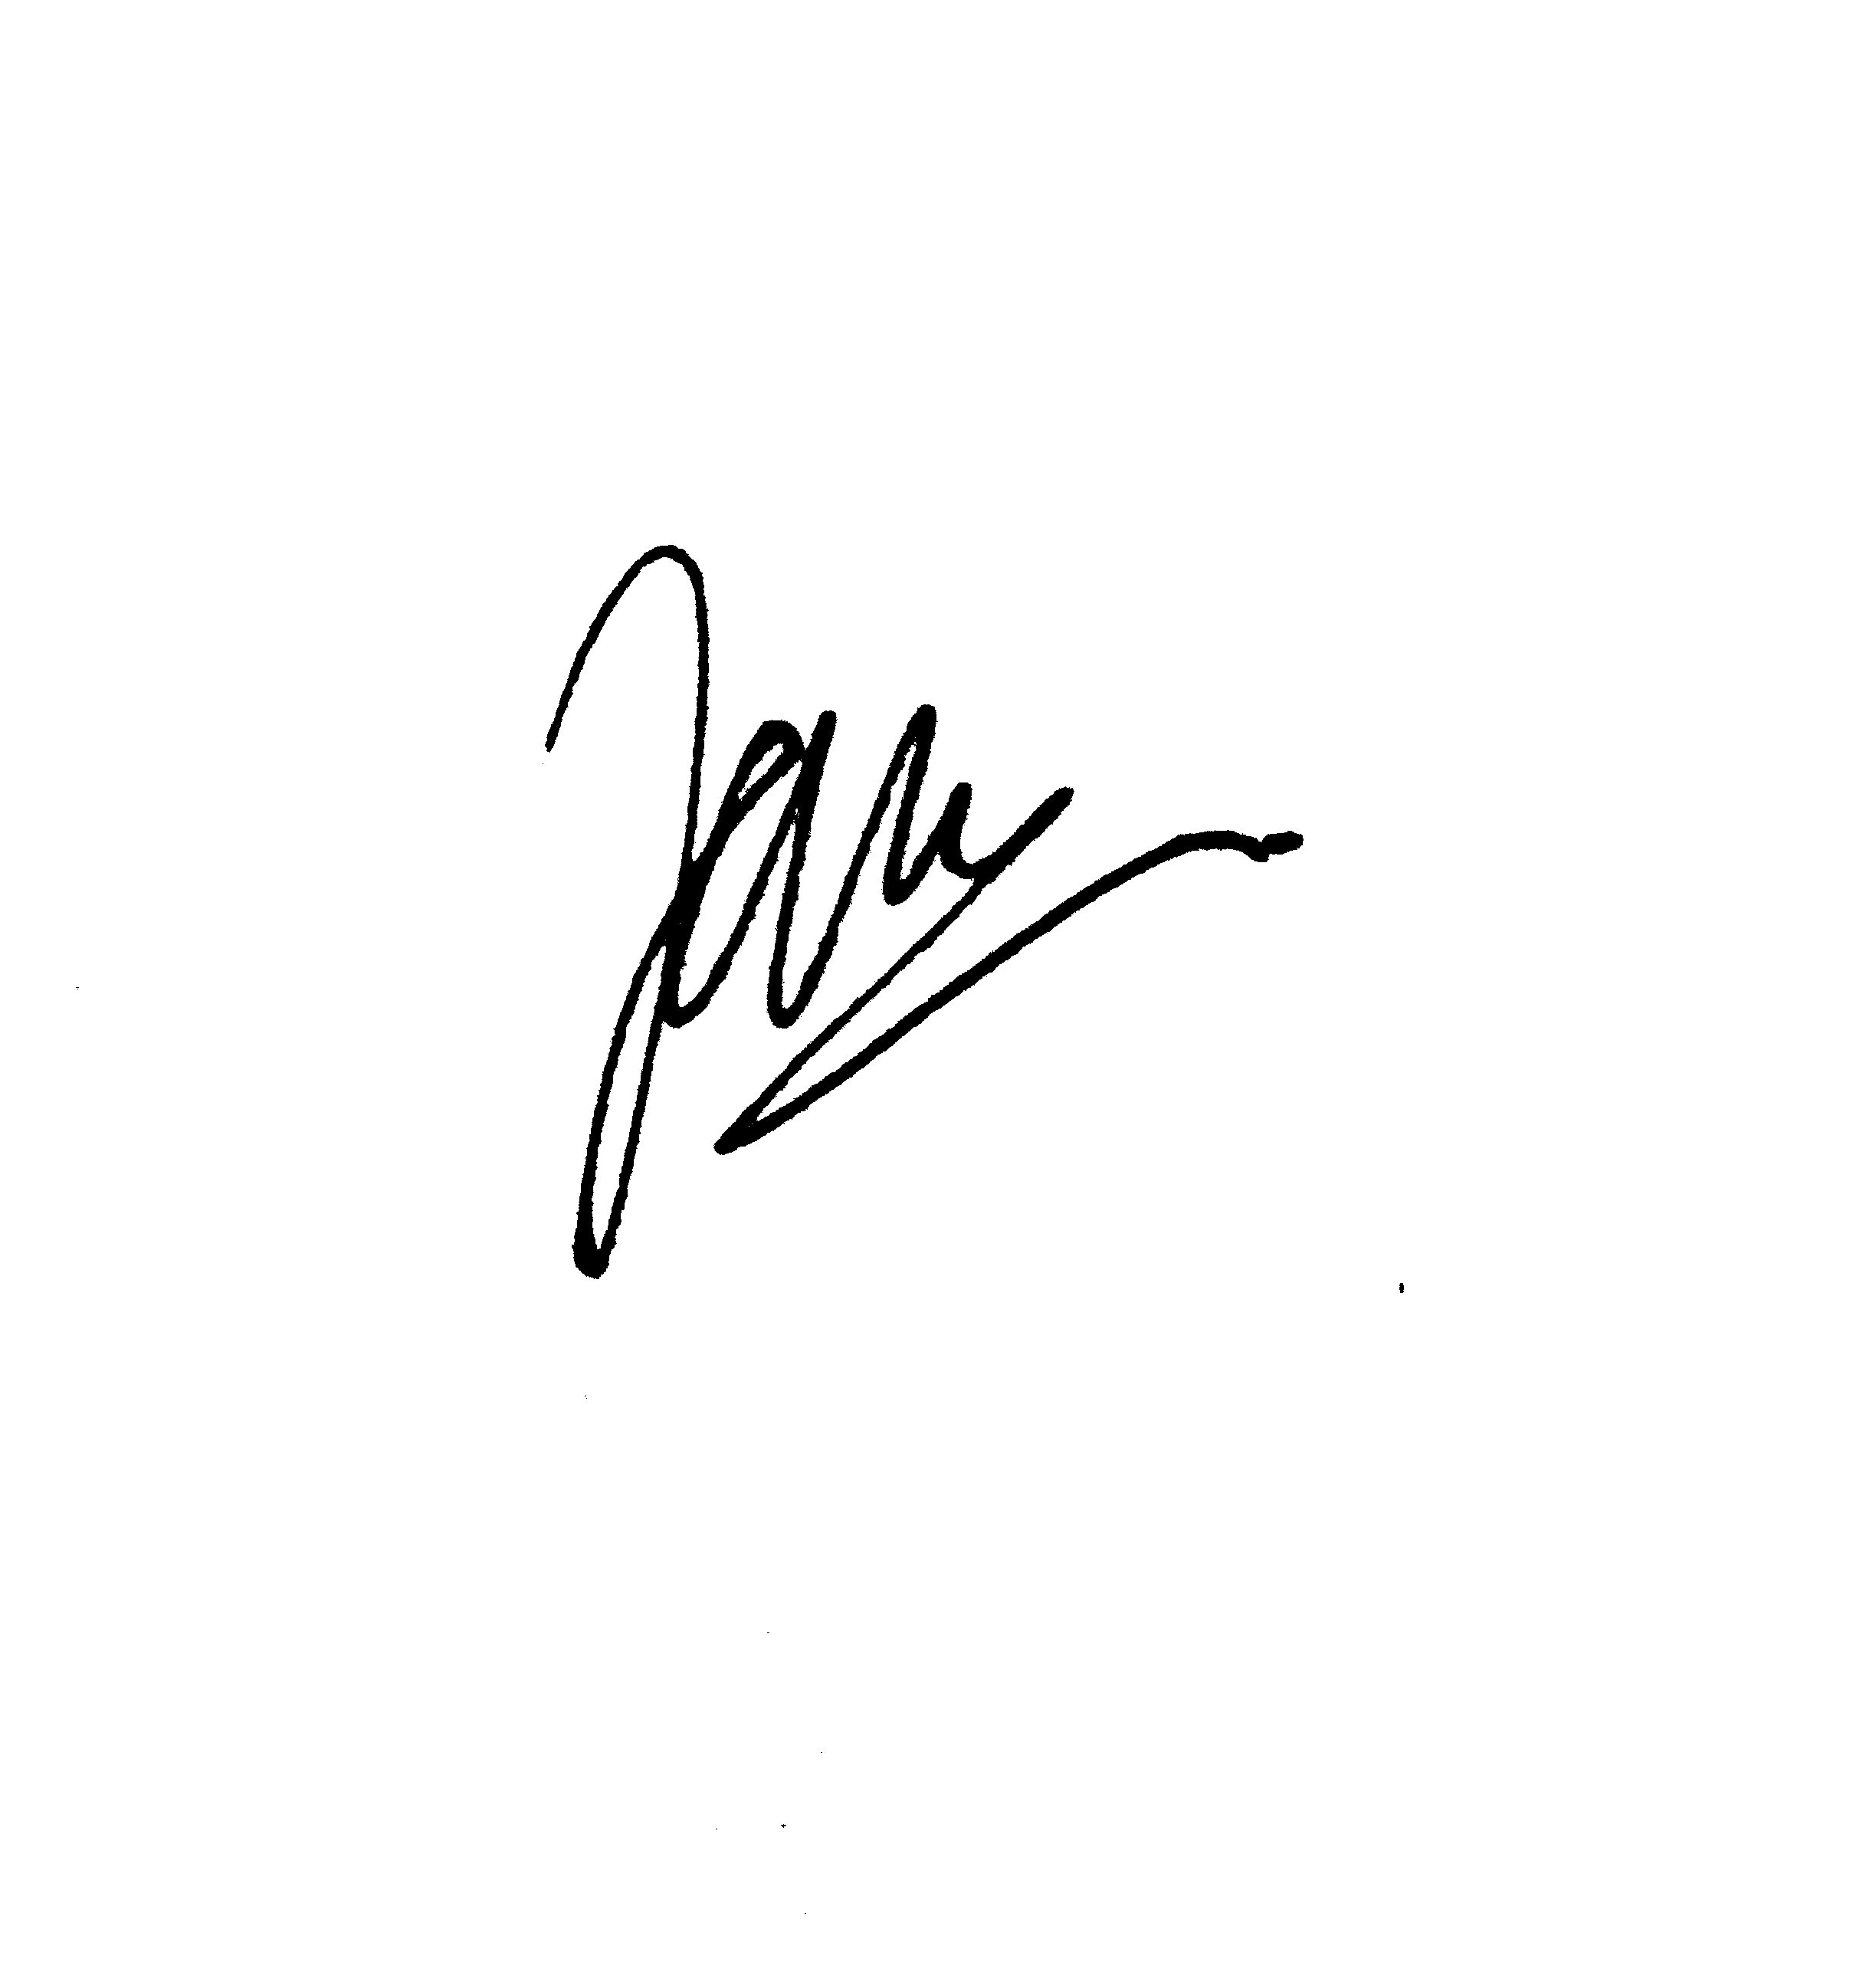
Signature of: jean cremers